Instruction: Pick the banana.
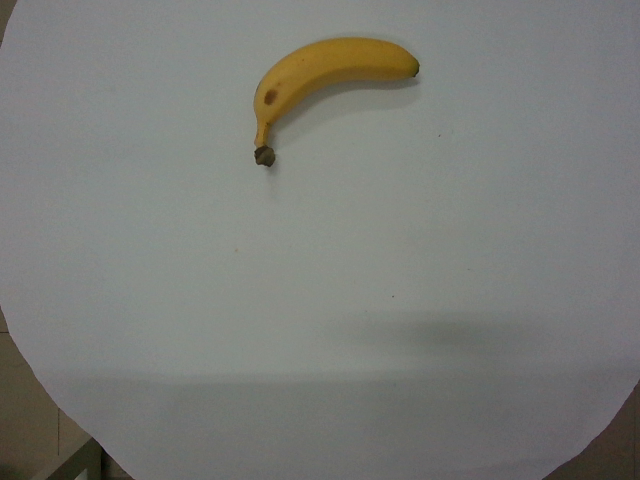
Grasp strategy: vertical